Question: What might the diagnosis be?
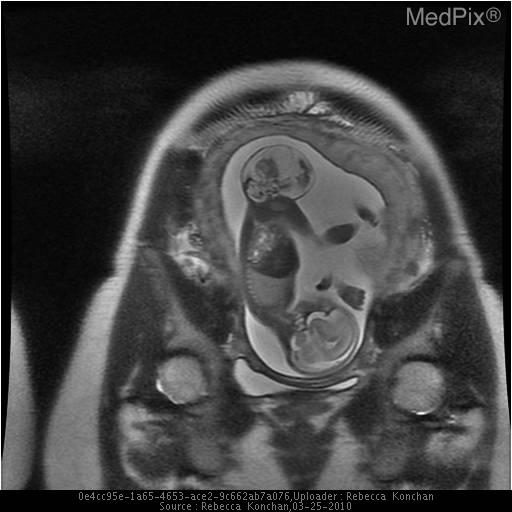
Answer: The possible diagnosis includes •  sacrococcygeal teratoma
•  meningocele, myelomeningocele
•  epidermoid or dermoid cyst
•  rhabdomyosarcoma.